Question: How is the history relevant to the case?
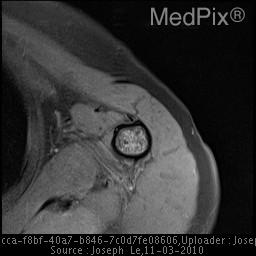
Answer: The patient's history of 67 year old asymptomatic woman presented for screening chest radiograph. is key in understanding the case.